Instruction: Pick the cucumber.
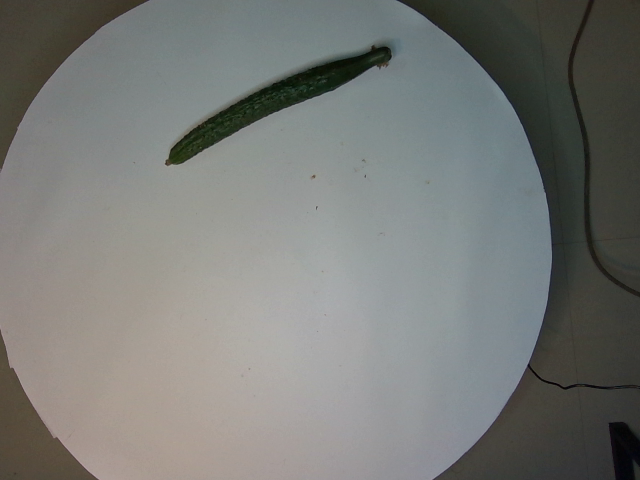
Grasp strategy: vertical